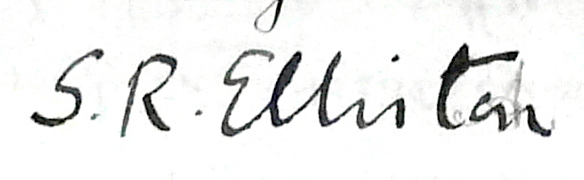
Signature of: sydney robert elliston